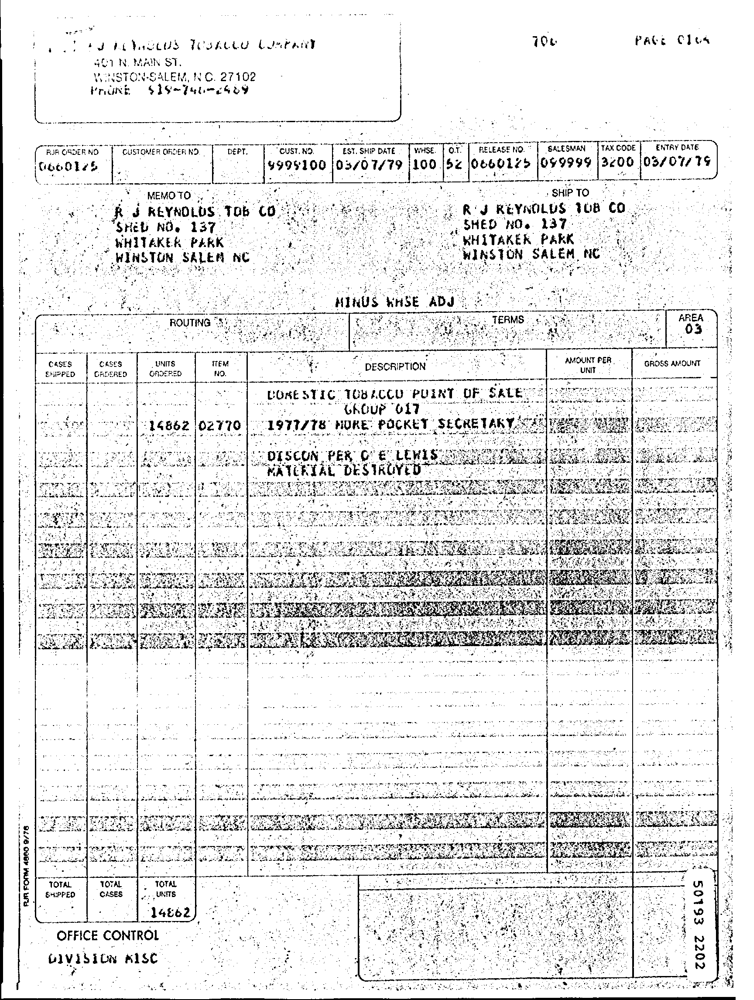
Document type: Invoice